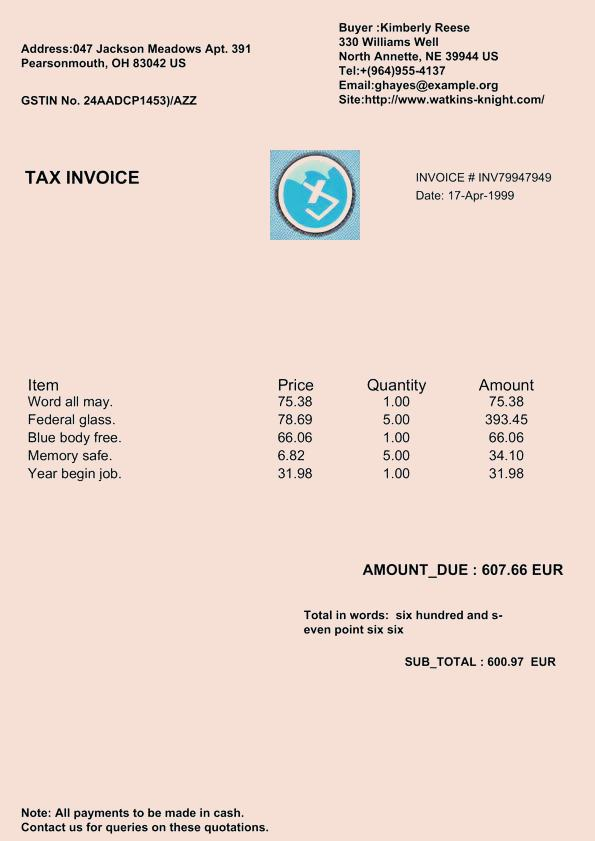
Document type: Invoice